Please extract the written amount, numerical amount, recipient's name, date on the cheque, and the bank's name from the image.
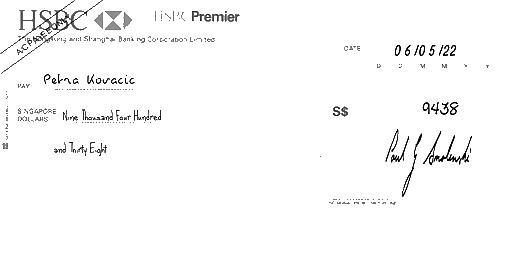
amt_in_words: Nine Thousand Four Hundred and Thirty Eight
amt_in_figures: 9438
payee_name: Petra Kovacic
bank_name: HSBC
cheque_date: 06/05/22